Question: What is the earliest payment due date mentioned in the document?
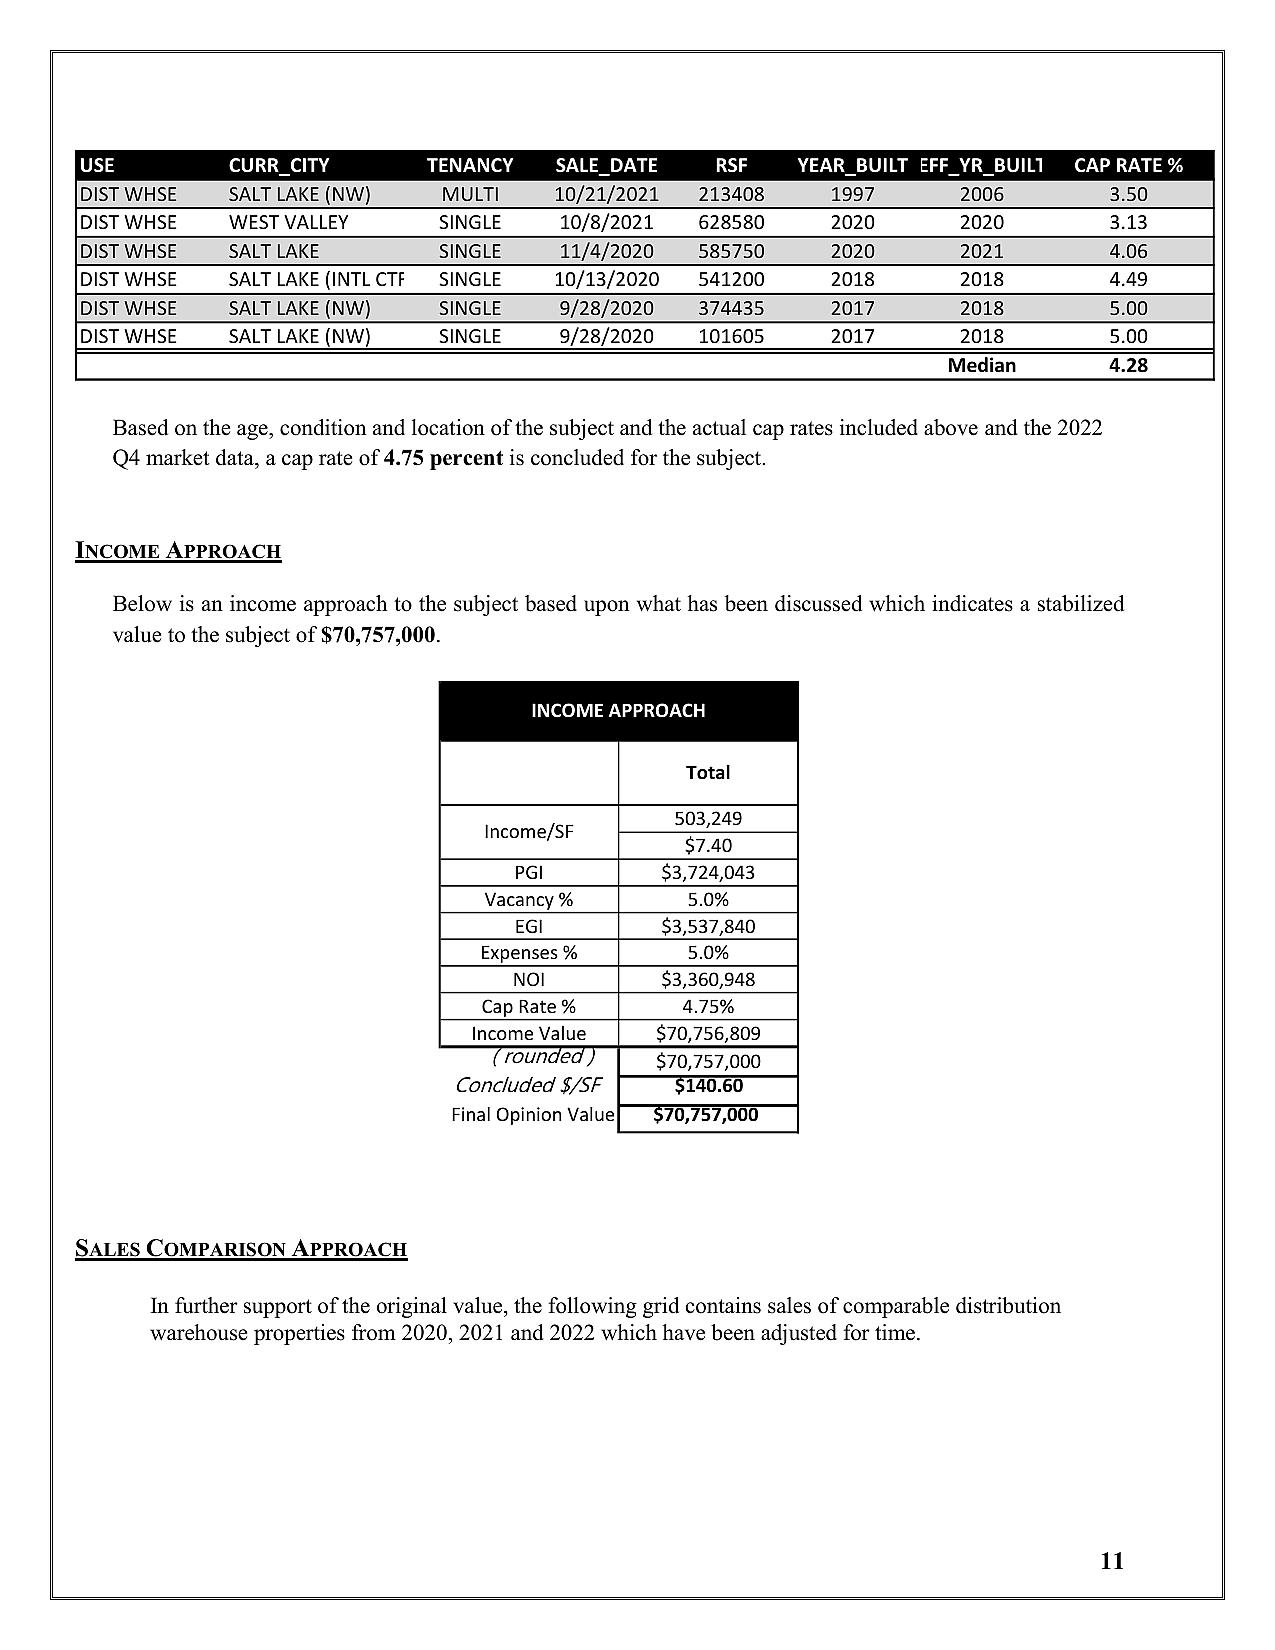
Answer: "10/21/21"